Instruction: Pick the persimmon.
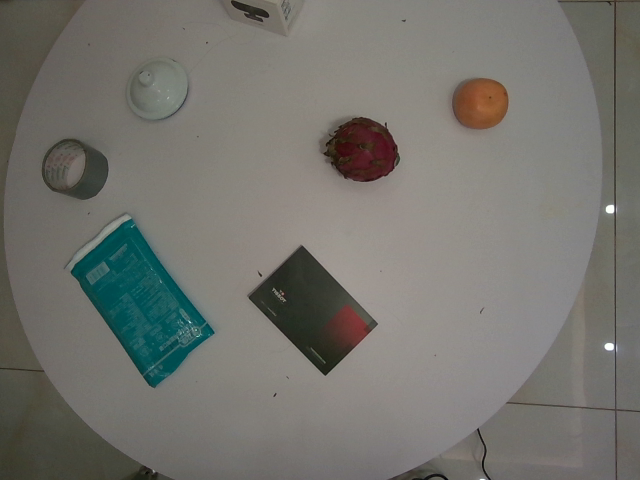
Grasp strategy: vertical